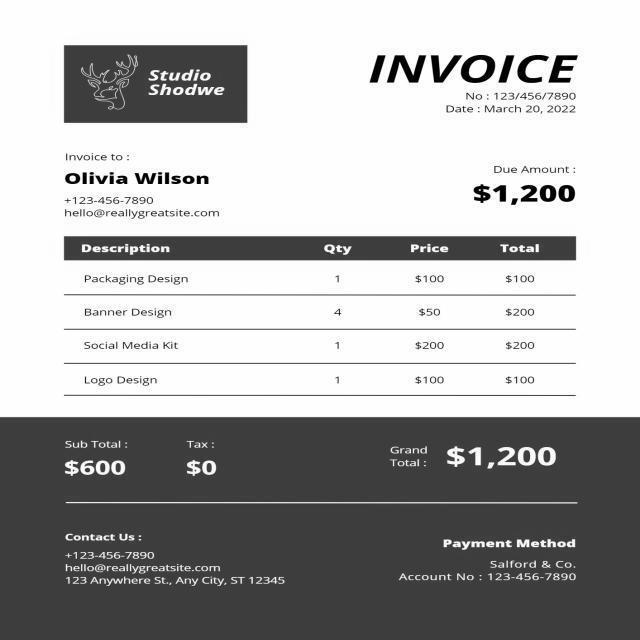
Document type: Invoice